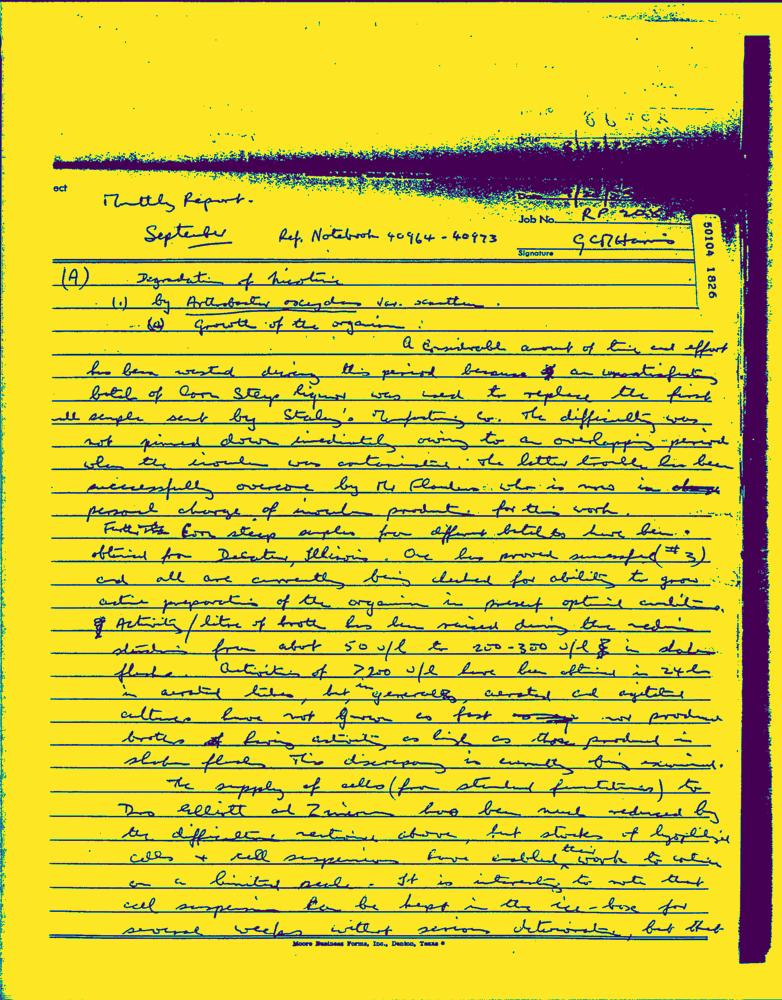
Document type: Hand-Written